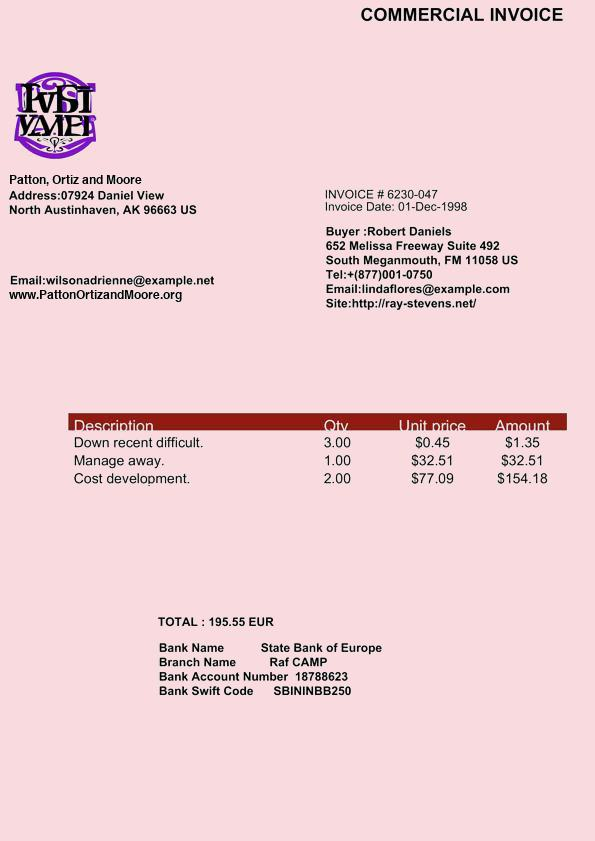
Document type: Invoice